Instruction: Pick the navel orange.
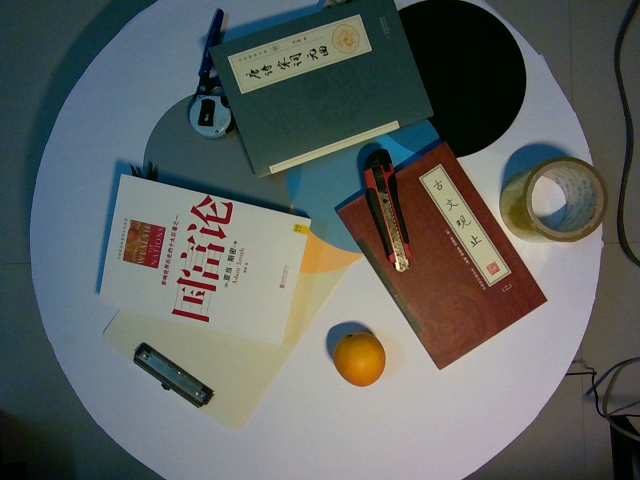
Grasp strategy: vertical